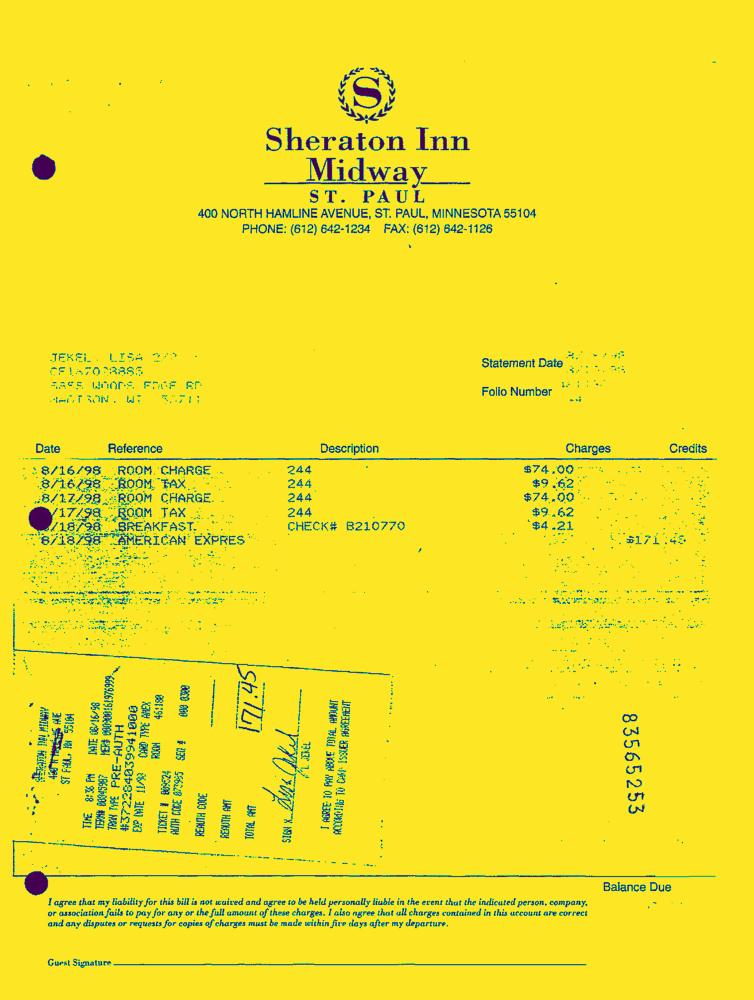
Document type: Invoice-Doc